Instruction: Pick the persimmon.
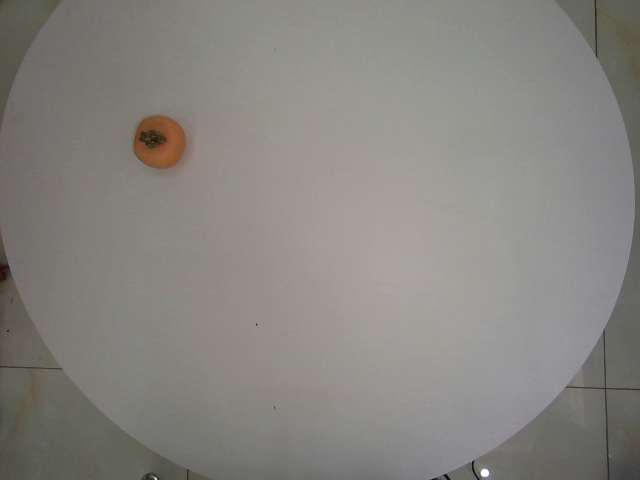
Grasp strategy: vertical